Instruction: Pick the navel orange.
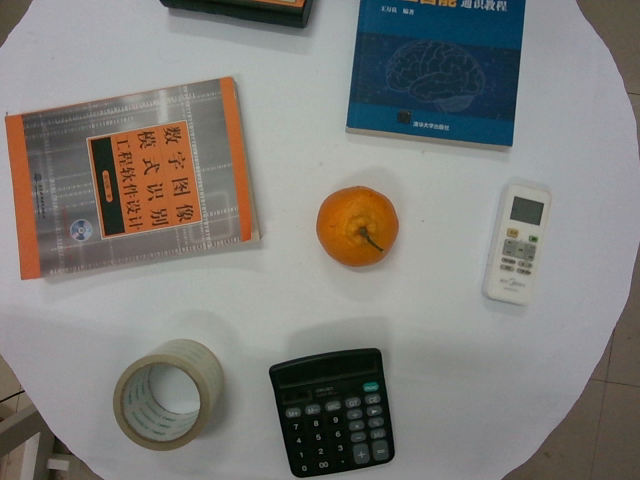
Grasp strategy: vertical